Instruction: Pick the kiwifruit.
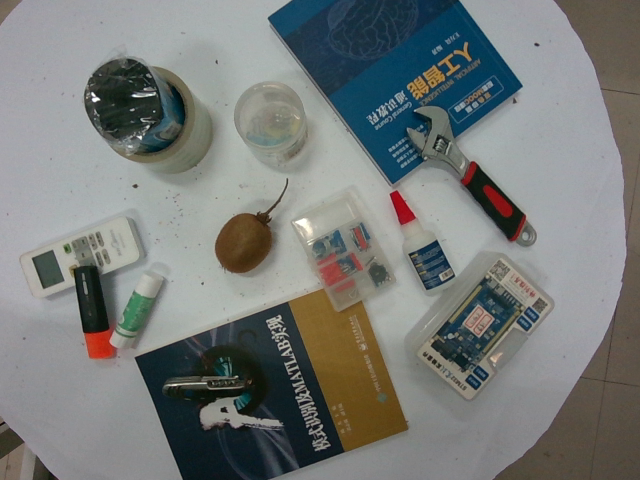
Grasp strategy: vertical